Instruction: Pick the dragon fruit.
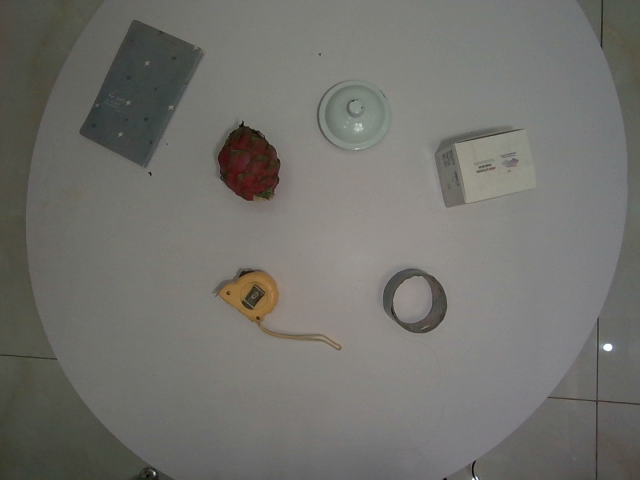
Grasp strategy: vertical